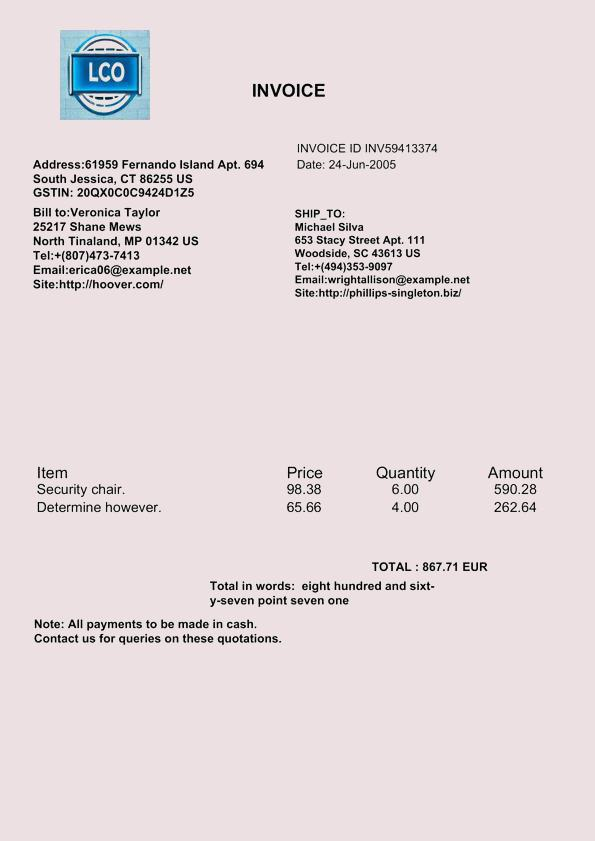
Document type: Invoice